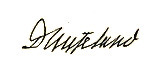
Signature of: christoph wilhelm hufeland